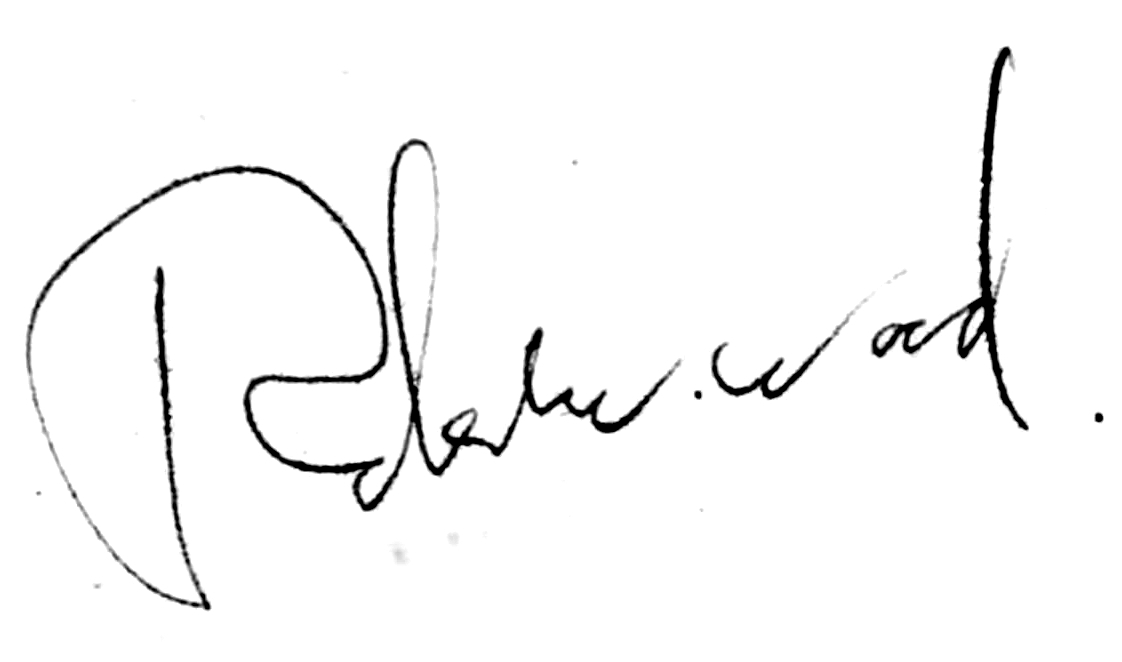
Signature of: robert watson wood